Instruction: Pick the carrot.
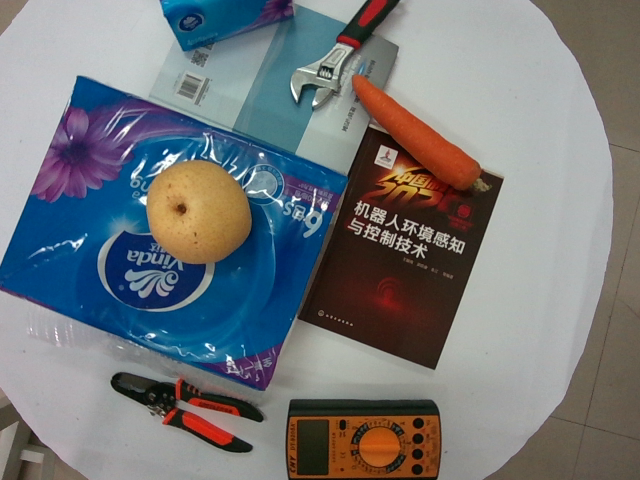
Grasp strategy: vertical